Question: What is the potential diagnosis?
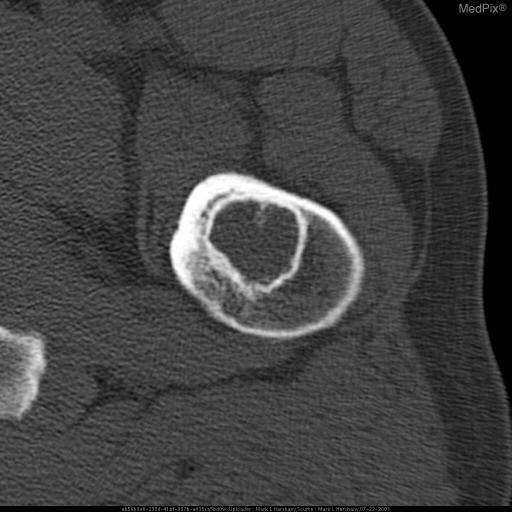
Answer: The possible diagnosis includes 1. Fibrous dysplasia
2. Fibroxanthoma
3. Myxofibroma
4. Lipoma
5. Cyst
6. Bone infarct
7. Paget's disease
8. Chondroma.